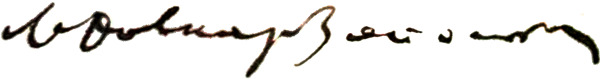
Signature of: mitrofan dovnar zapol skiy